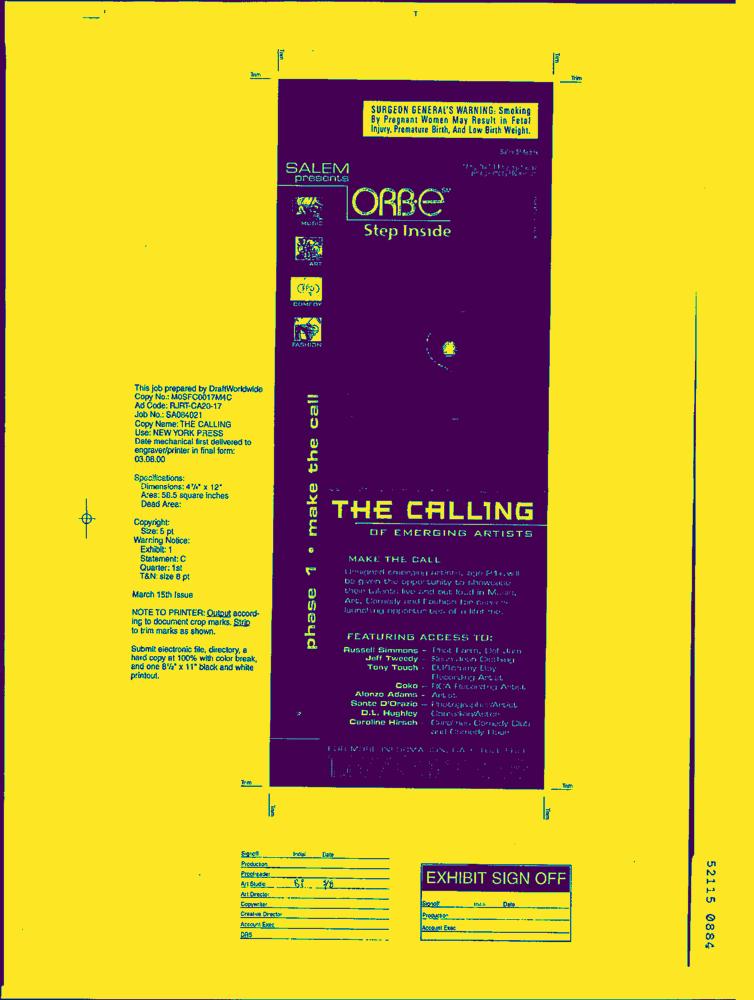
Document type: AD